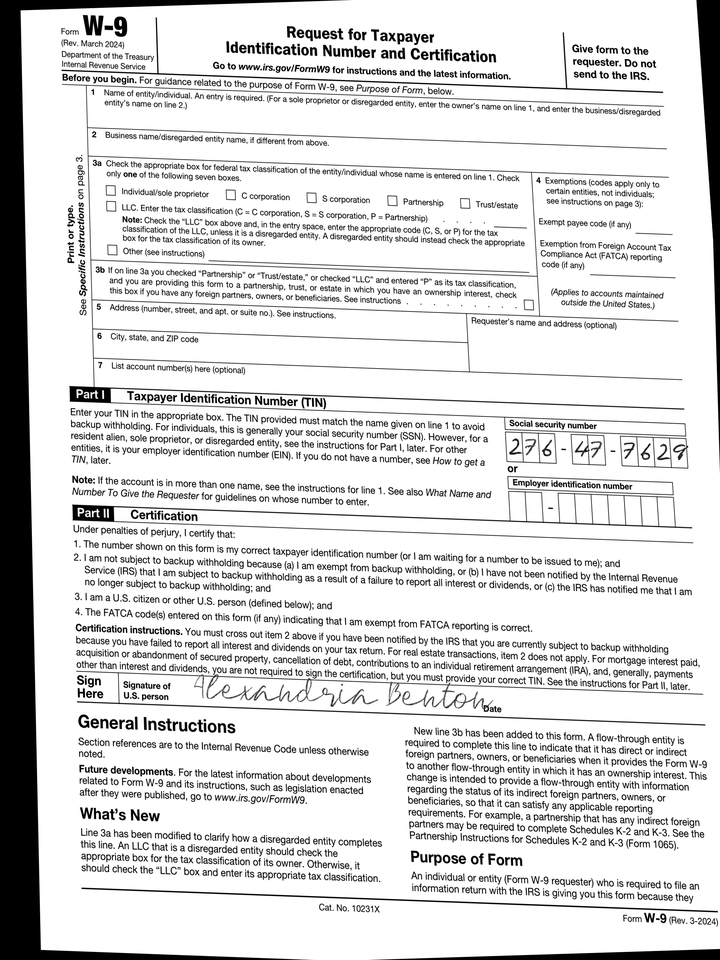
cbx: no
ssn: 276477629